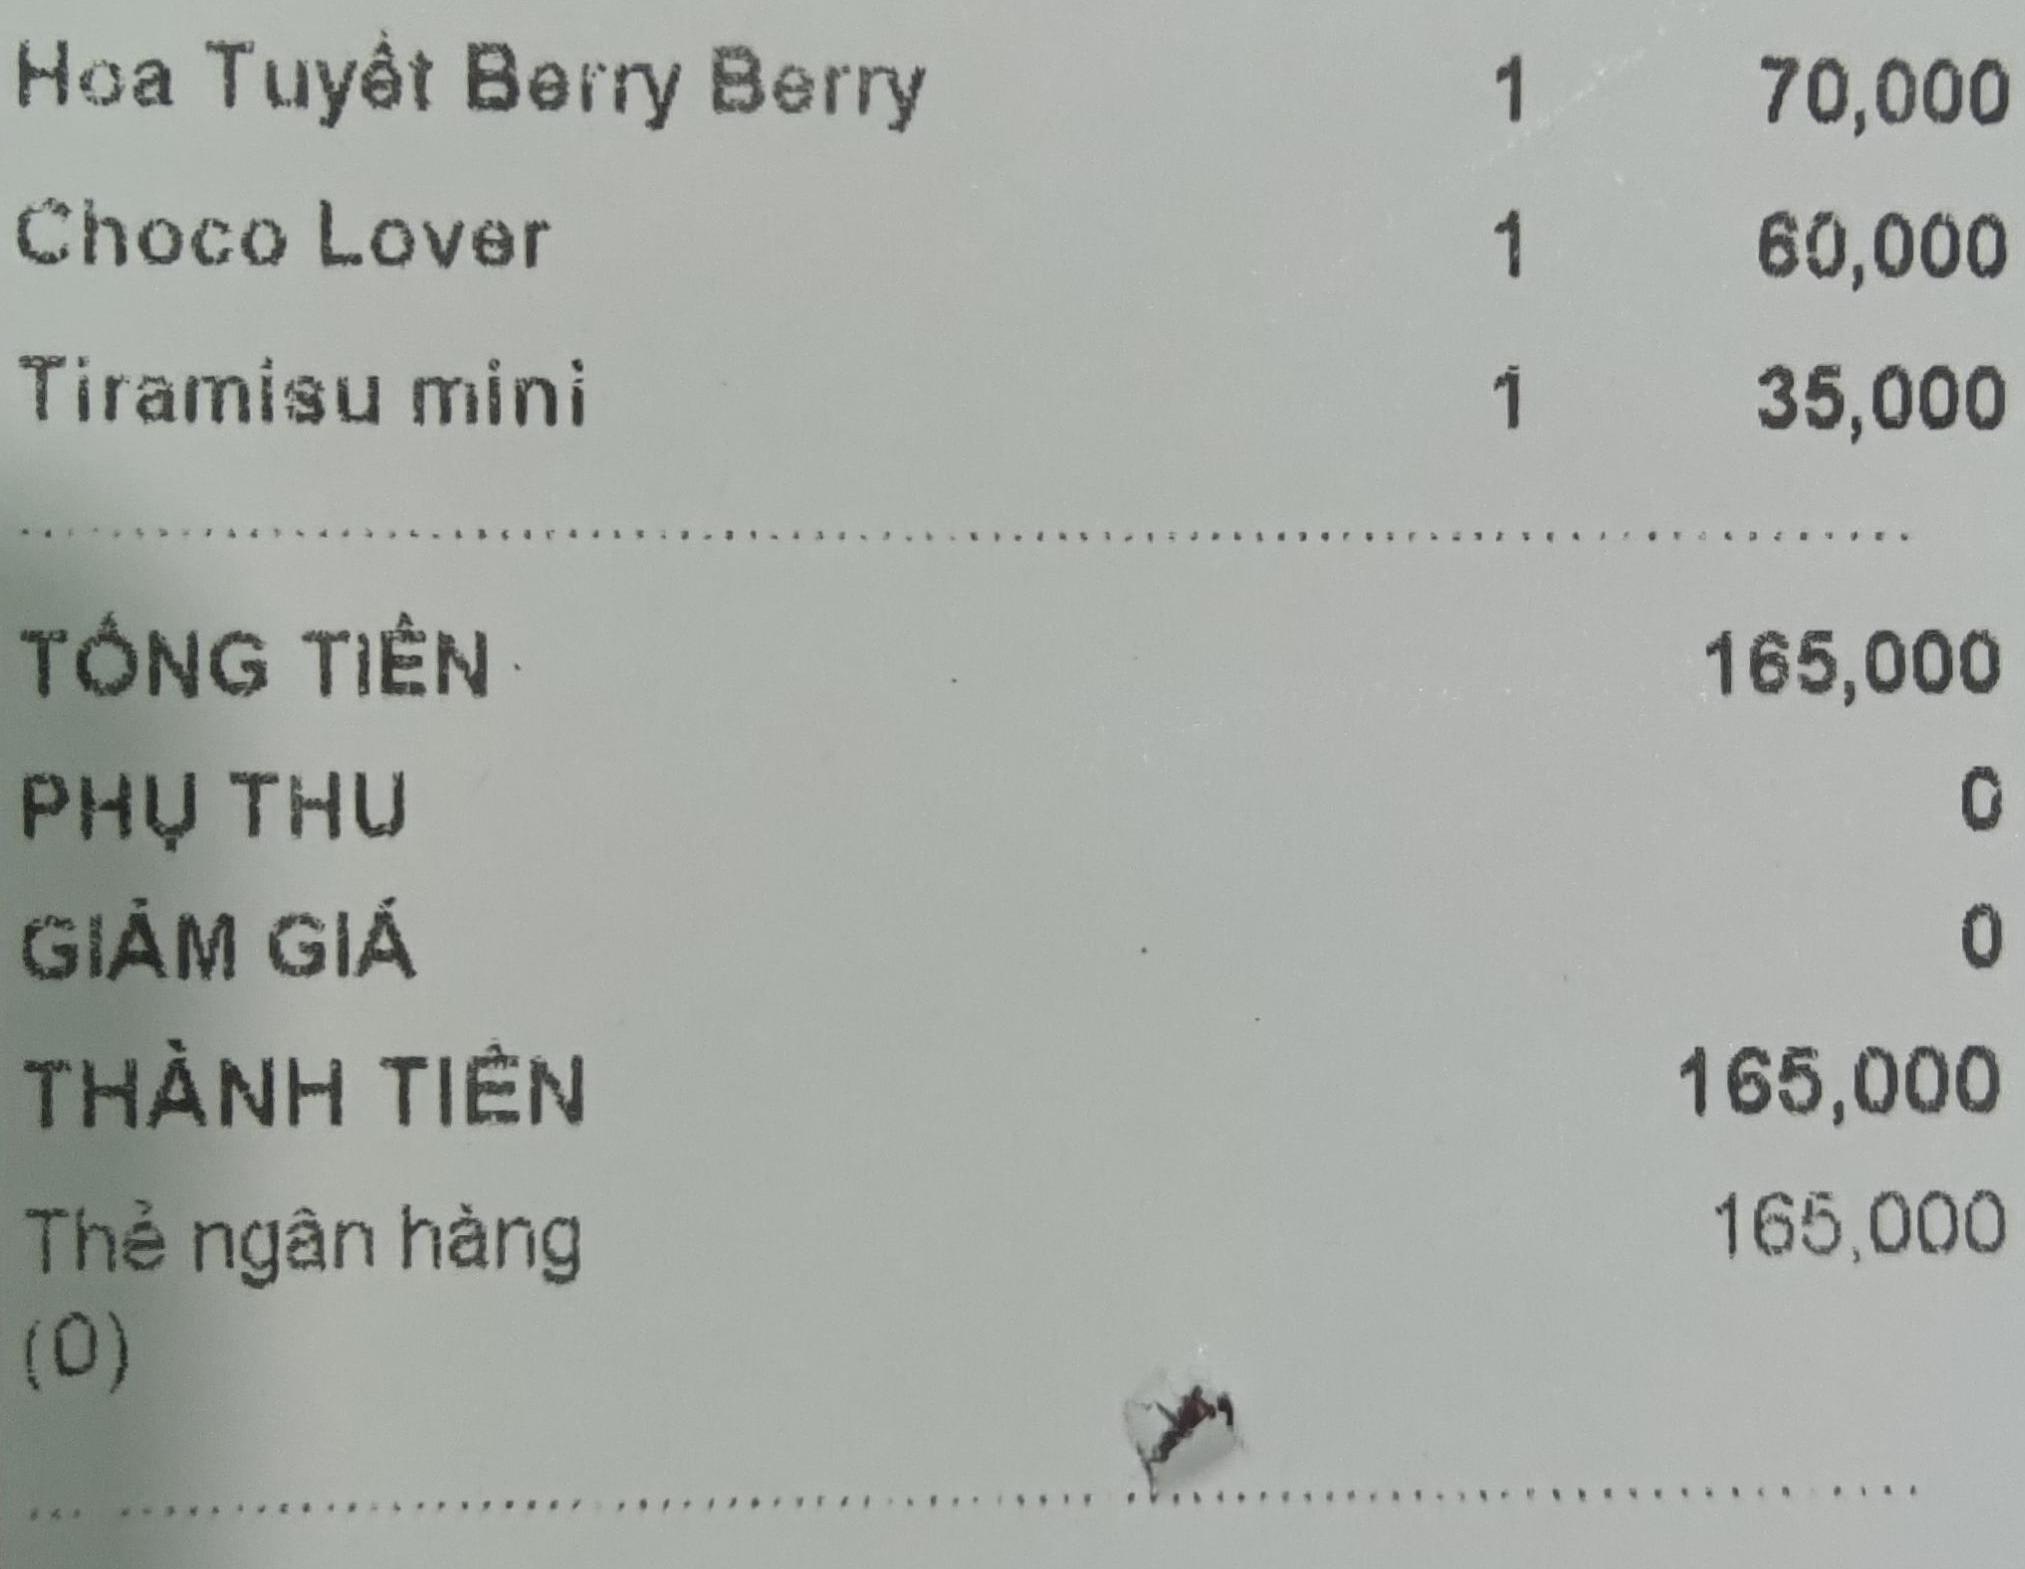
<table>
<tr>
<td>Hoa Tuyết Berry Berry</td>
<td>1</td>
<td>70,000</td>
</tr>
<tr>
<td>Choco Lover</td>
<td>1</td>
<td>60,000</td>
</tr>
<tr>
<td>Tiramisu mini</td>
<td>1</td>
<td>35,000</td>
</tr>
</table>

TỔNG TIỀN 165,000
PHỤ THU 0
GIẢM GIÁ 0
THÀNH TIỀN 165,000
Thẻ ngân hàng 165,000
(0)